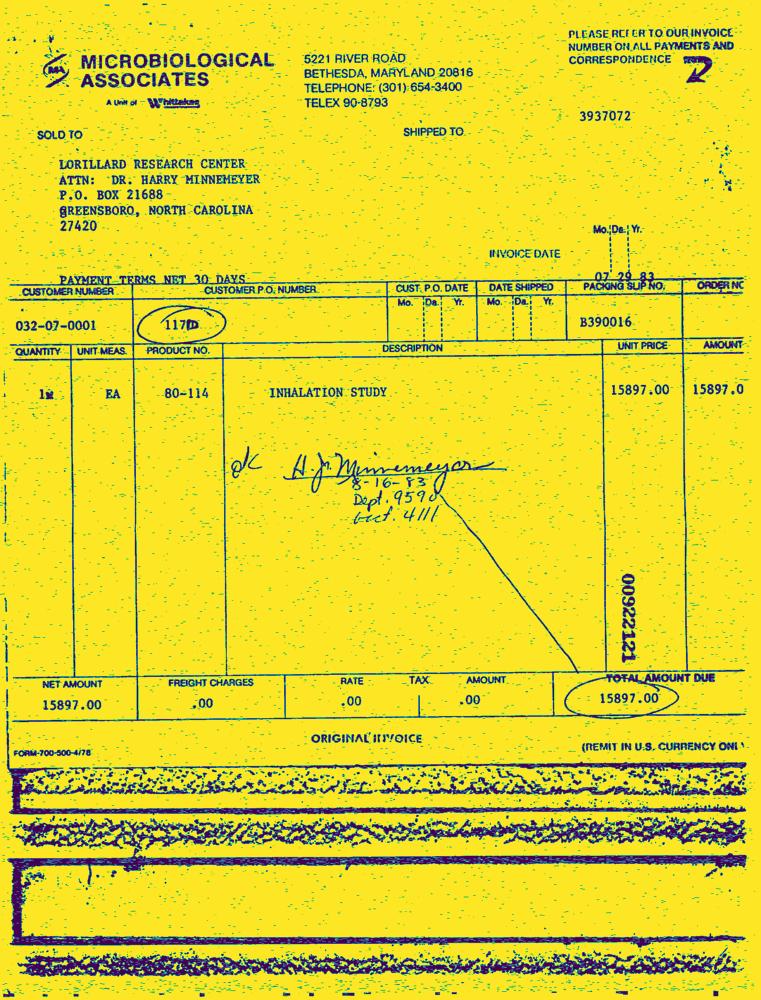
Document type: Invoice-Doc